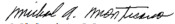
Signature of: michael montesano